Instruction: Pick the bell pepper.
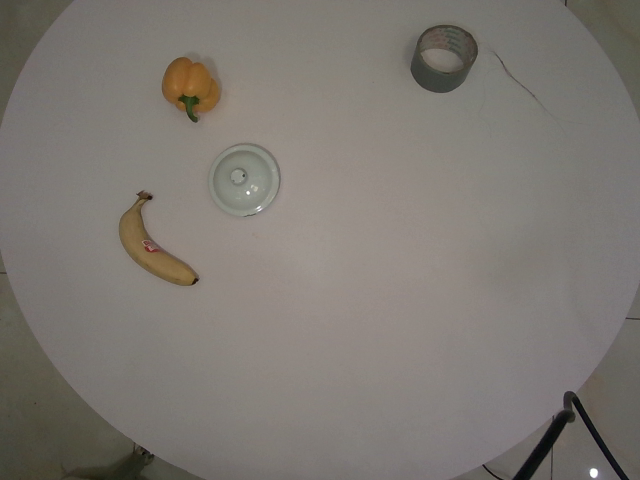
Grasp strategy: vertical